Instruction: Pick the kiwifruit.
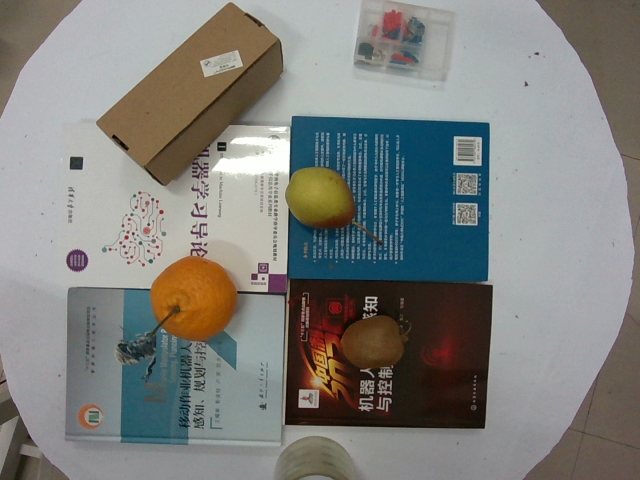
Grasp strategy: vertical